Question: What is the name of the tenant mentioned in the document?
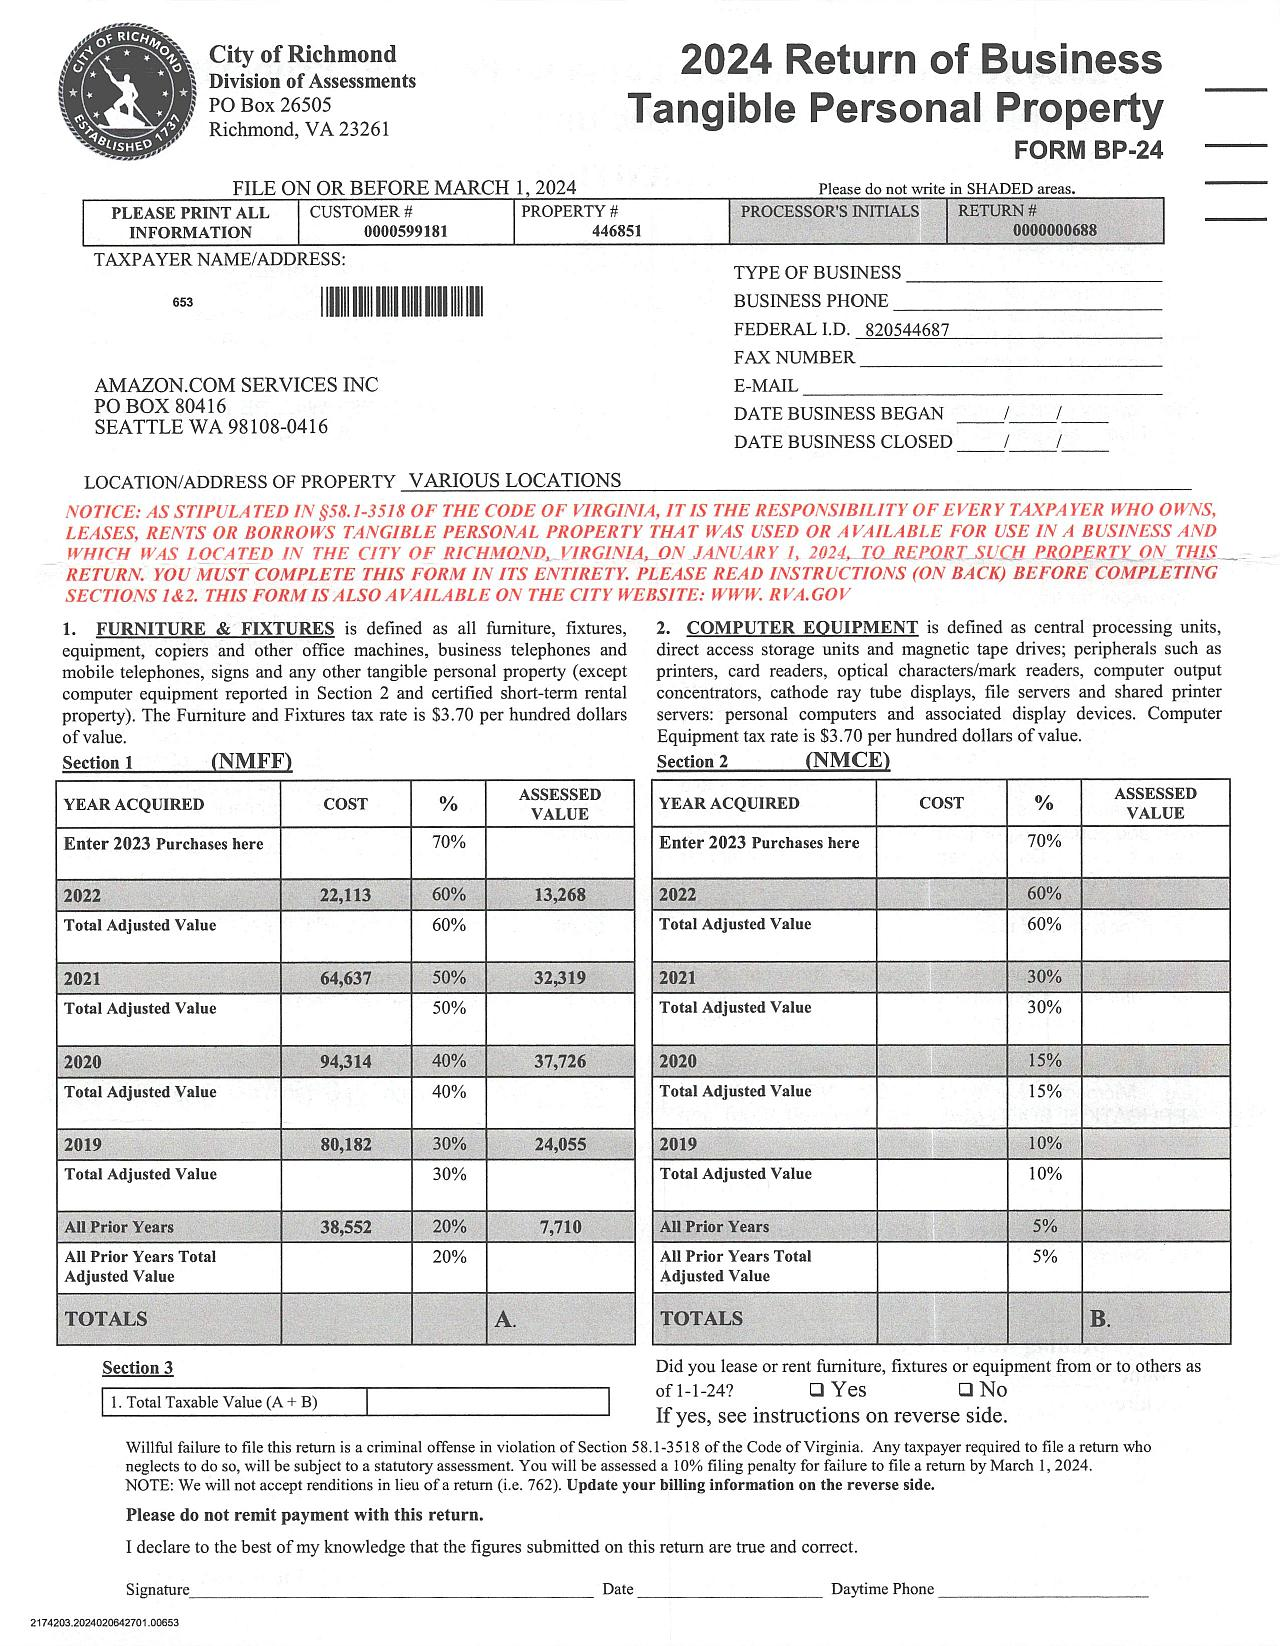
Answer: "AMAZON.COM SERVICES INC"